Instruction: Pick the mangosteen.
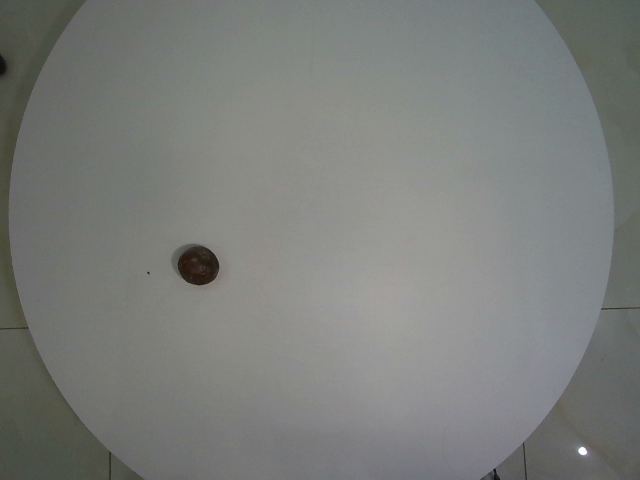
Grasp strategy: vertical